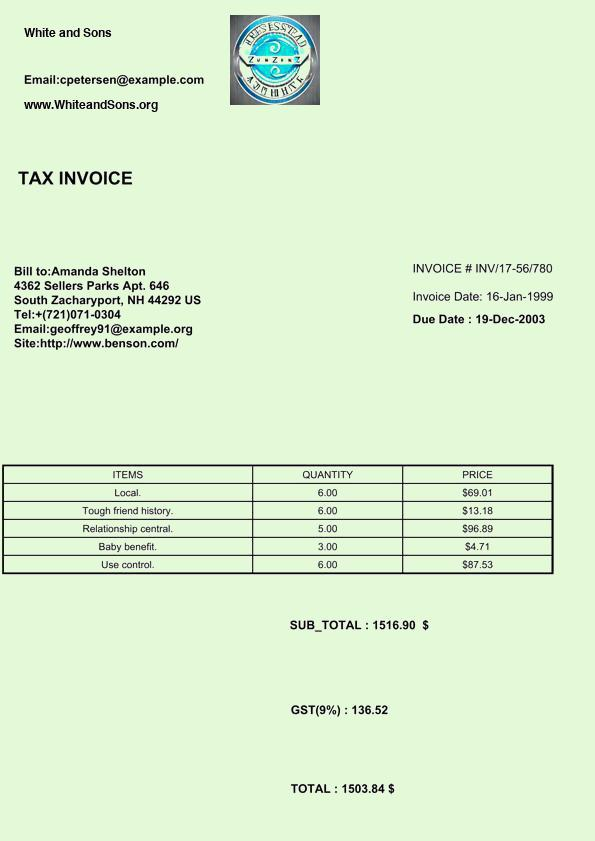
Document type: Invoice